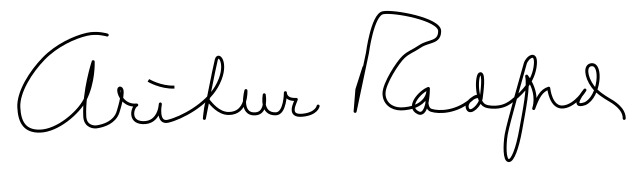
Signature of: arthur william radford